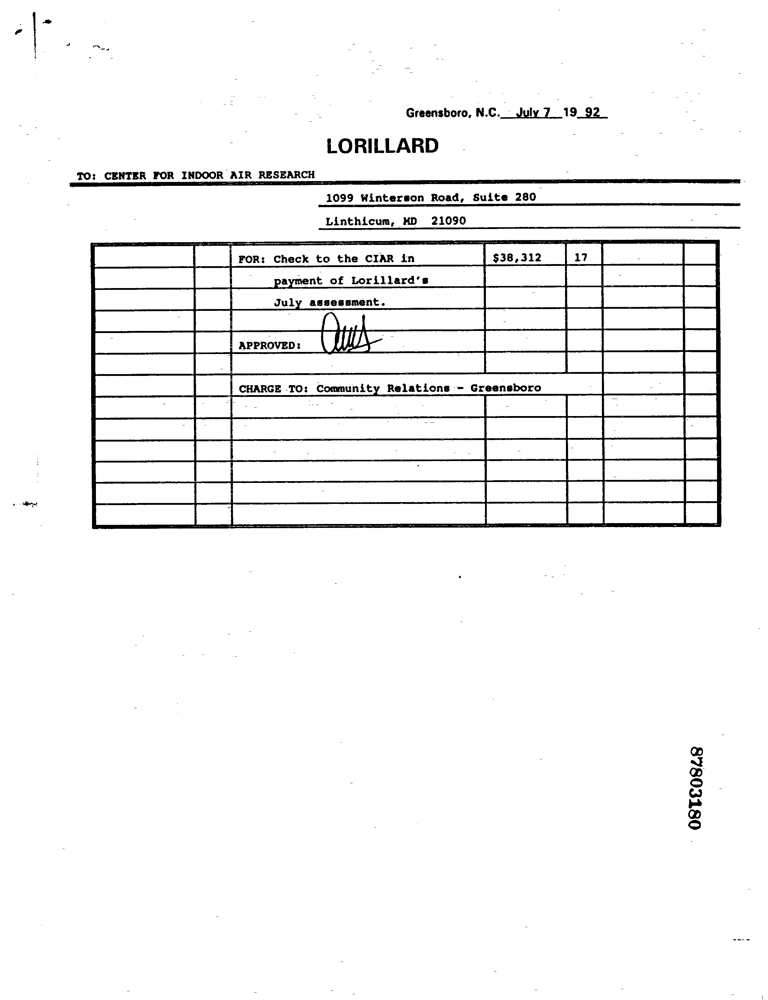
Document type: Invoice